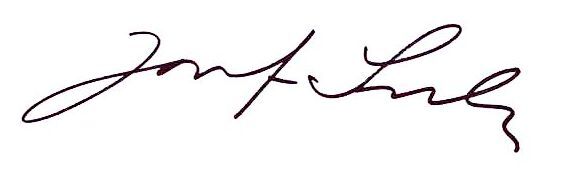
Signature of: josef suk